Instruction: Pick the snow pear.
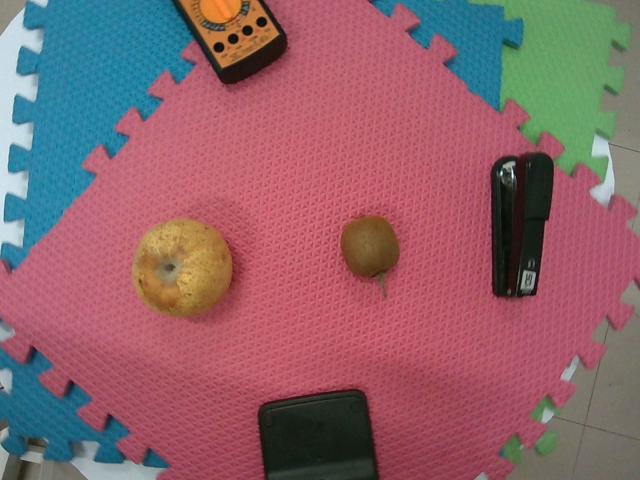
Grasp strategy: vertical